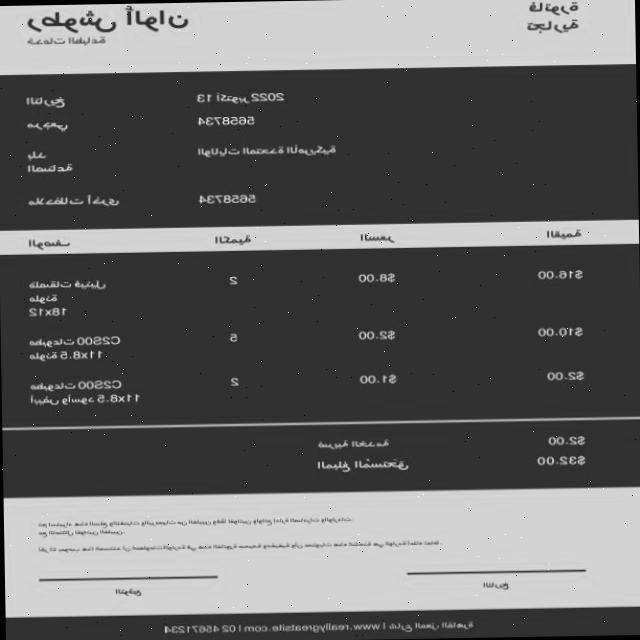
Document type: Invoice